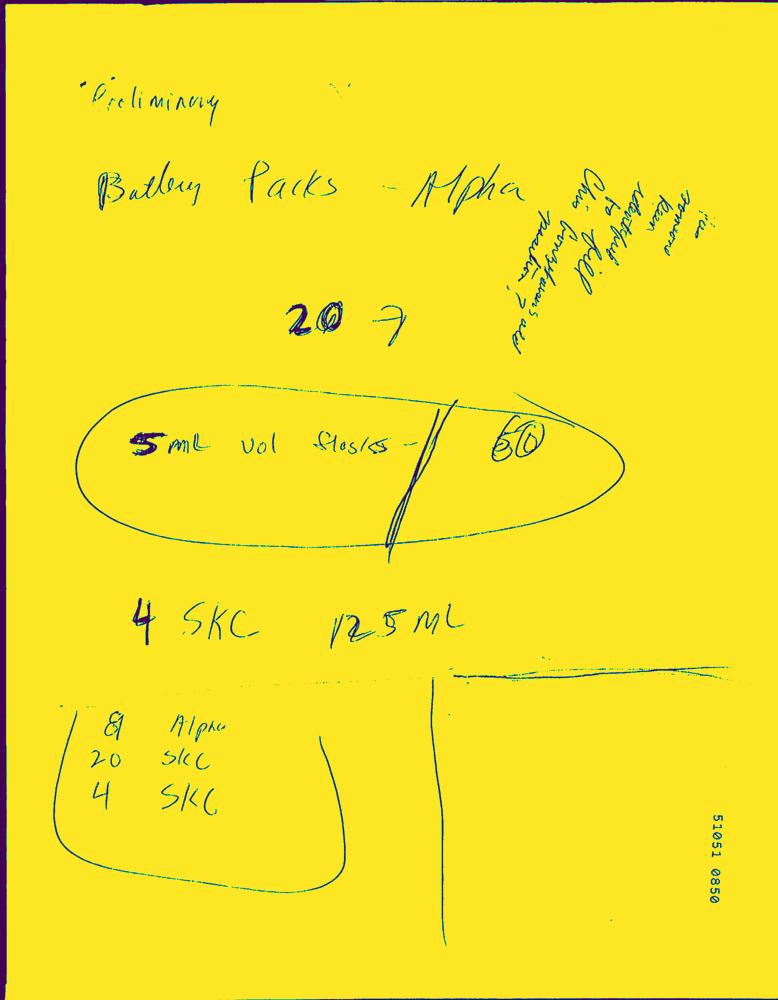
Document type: Hand-Written